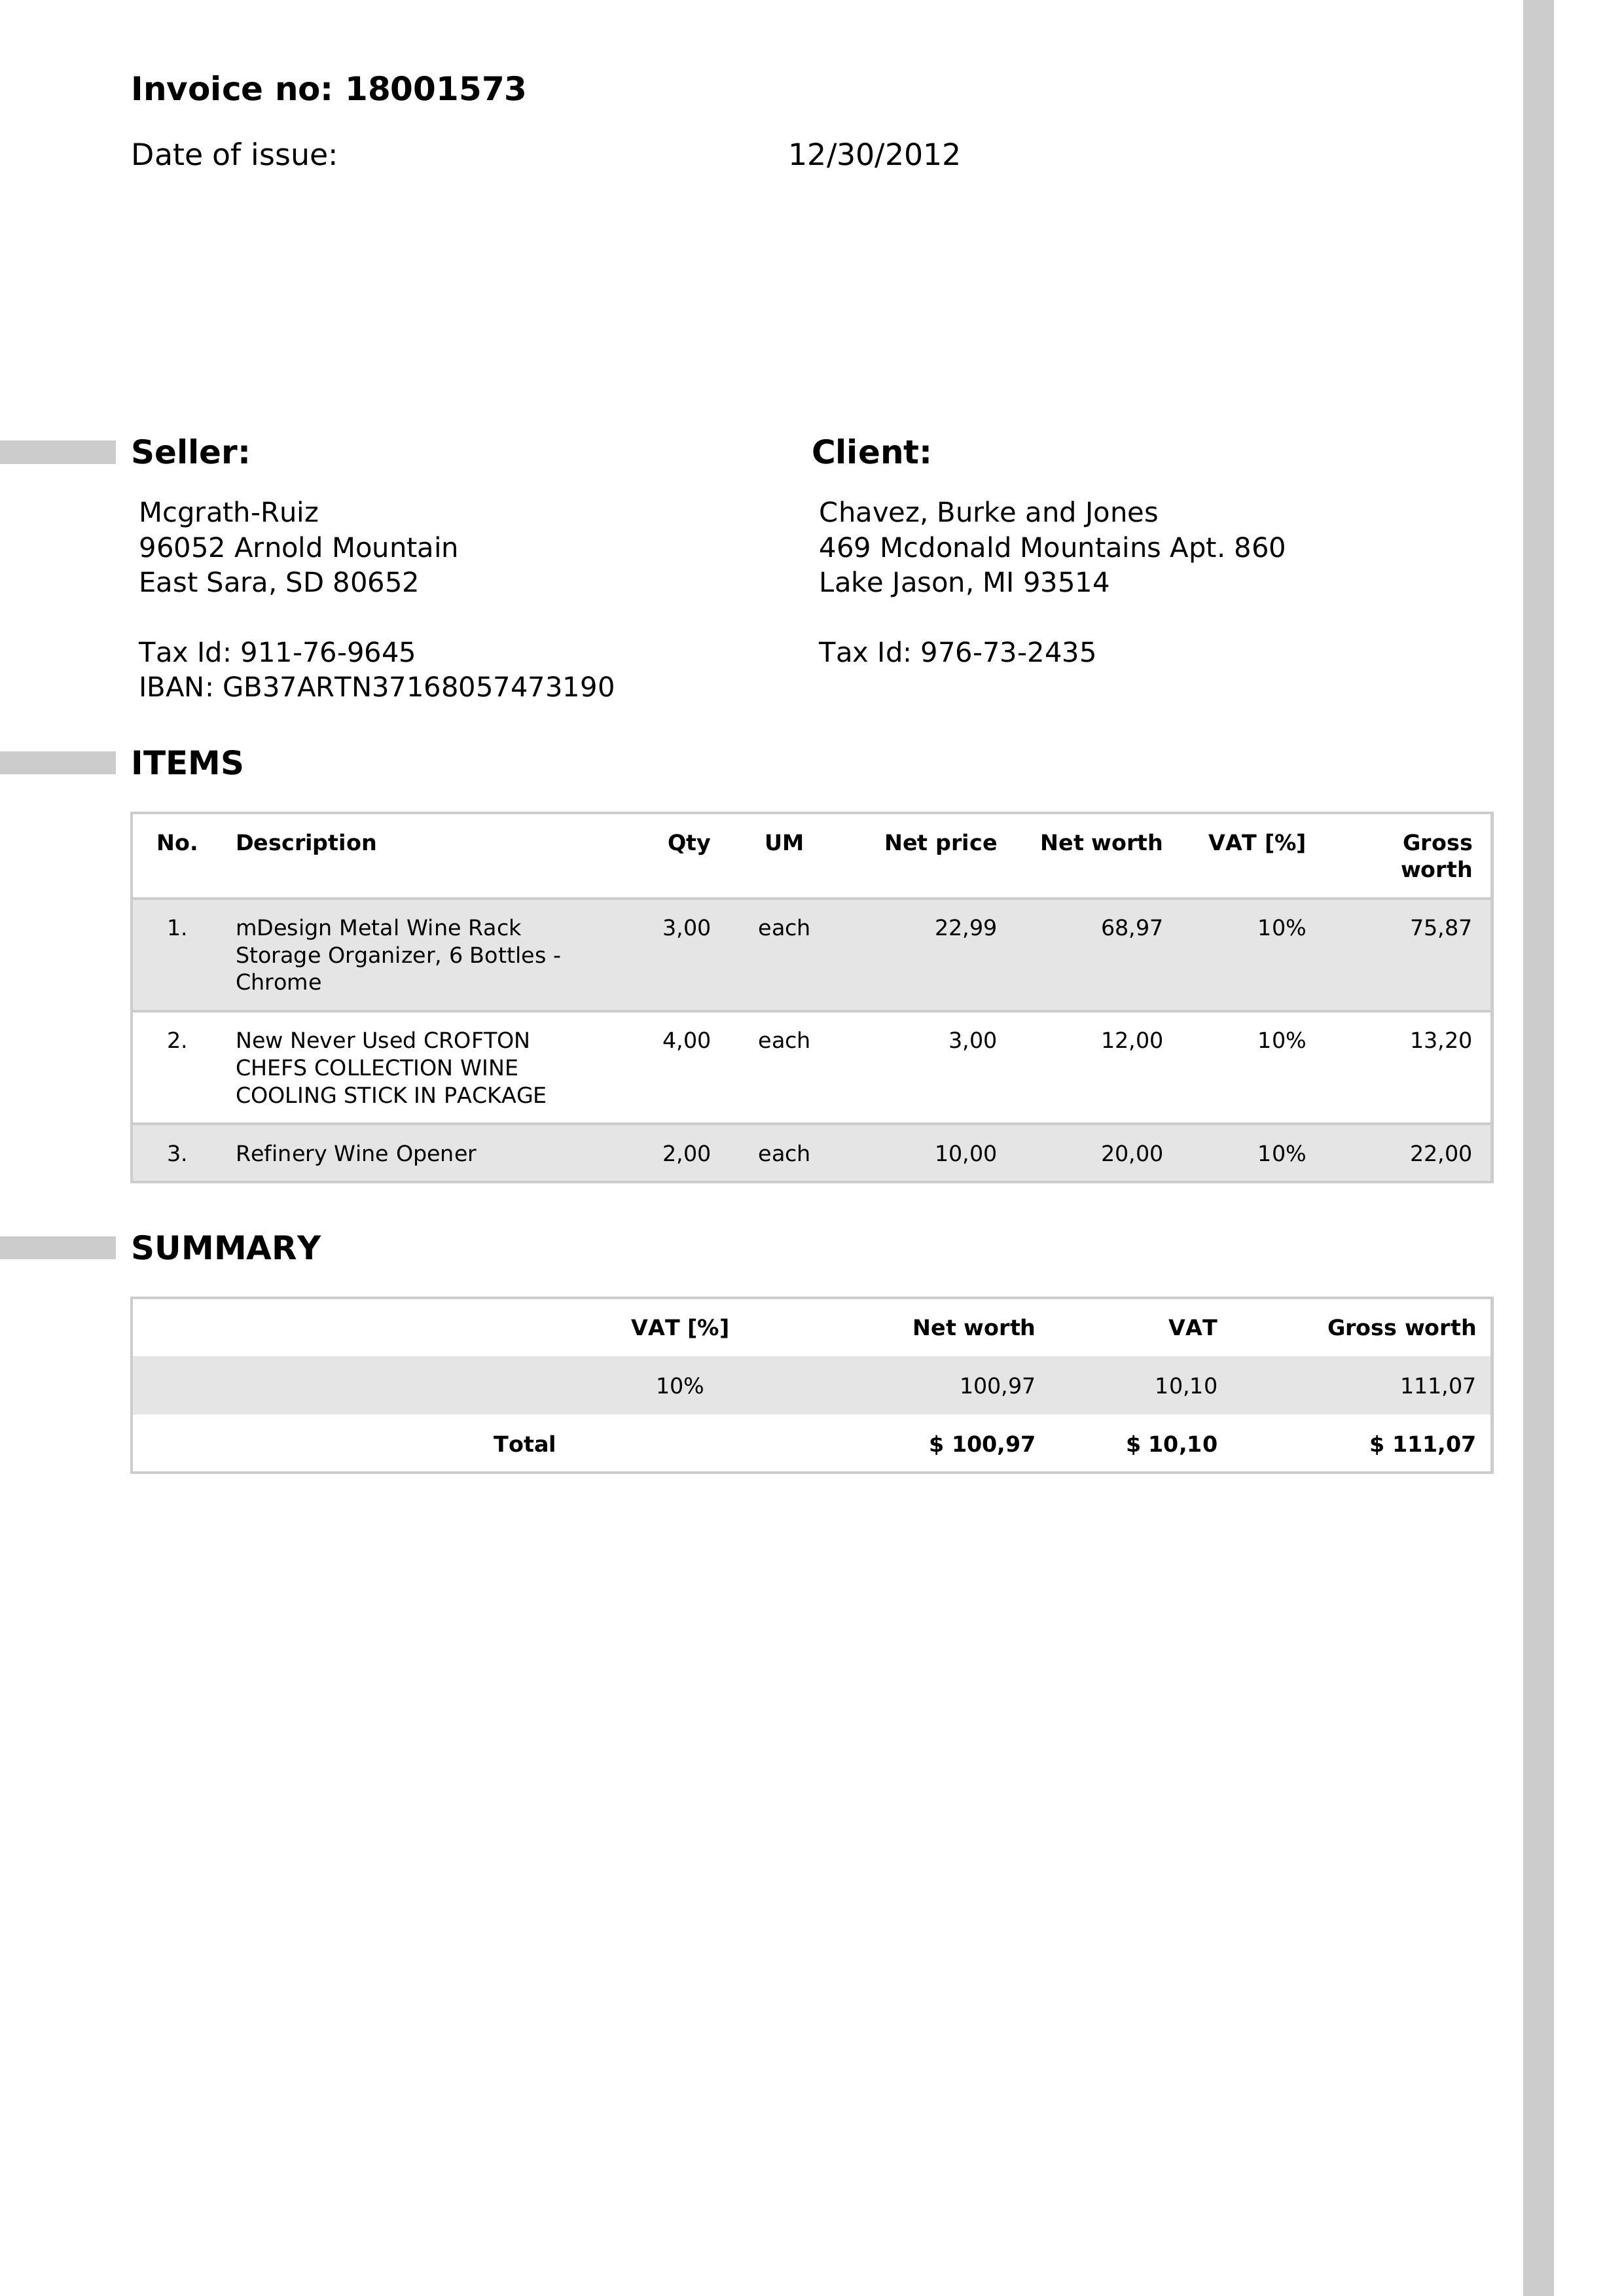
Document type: Invoice